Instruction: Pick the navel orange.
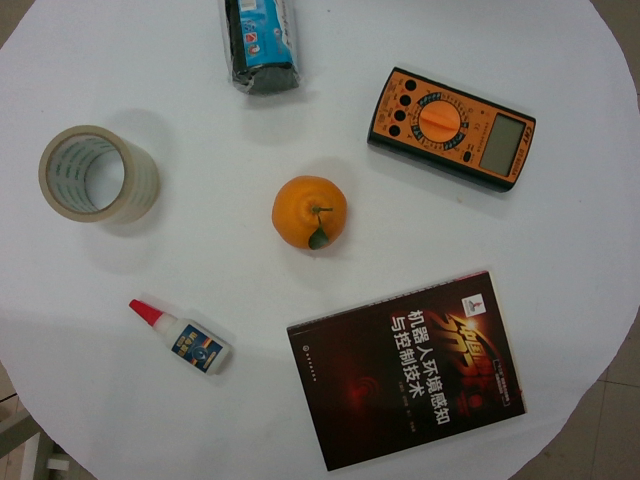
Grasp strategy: vertical